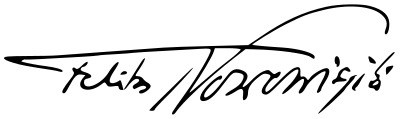
Signature of: feliks nowowiejski